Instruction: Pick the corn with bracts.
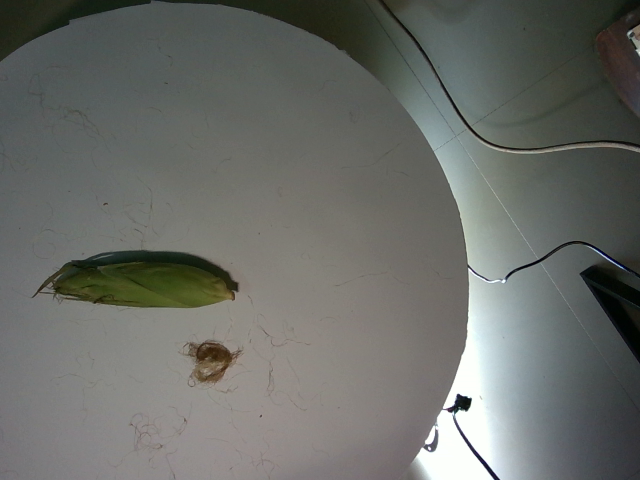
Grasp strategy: vertical